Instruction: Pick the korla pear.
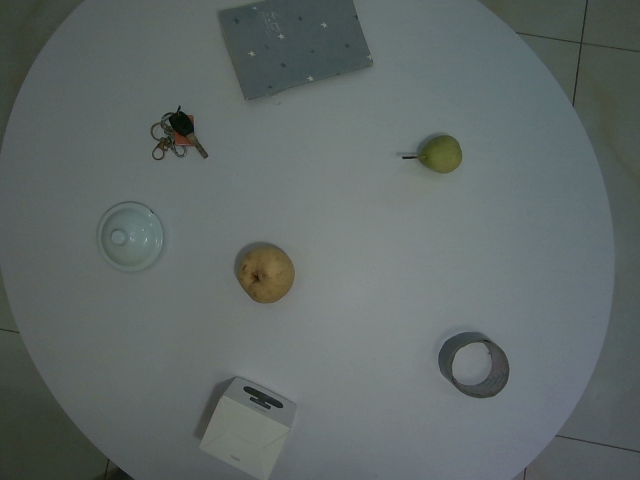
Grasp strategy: vertical